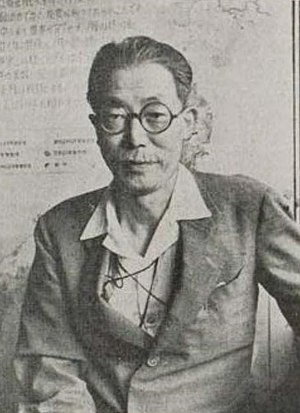
日本語: 藤原咲平（明治17年－昭和25年）、1949年9月撮影 English: Japanese meteorologist, Fujiwara Sakuhei (1884-1950), taken in September 1949